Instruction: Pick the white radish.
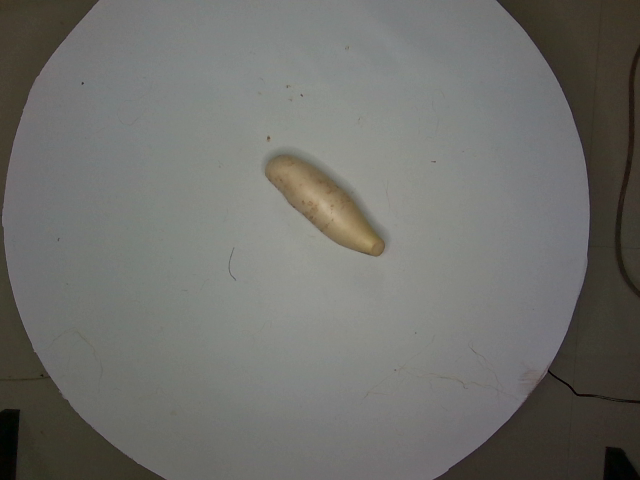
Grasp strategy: vertical